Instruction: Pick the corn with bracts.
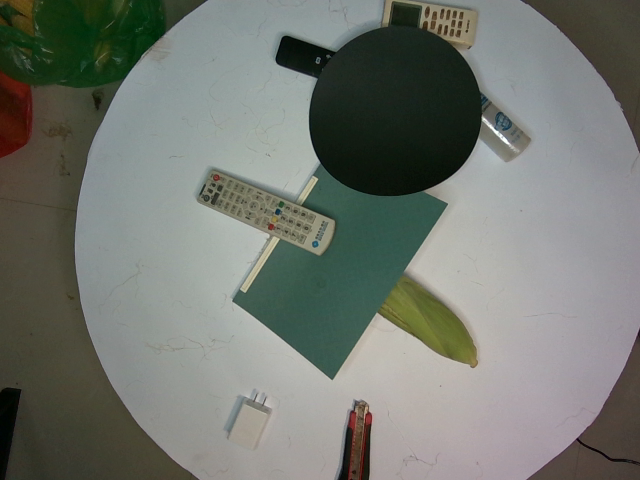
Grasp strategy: vertical